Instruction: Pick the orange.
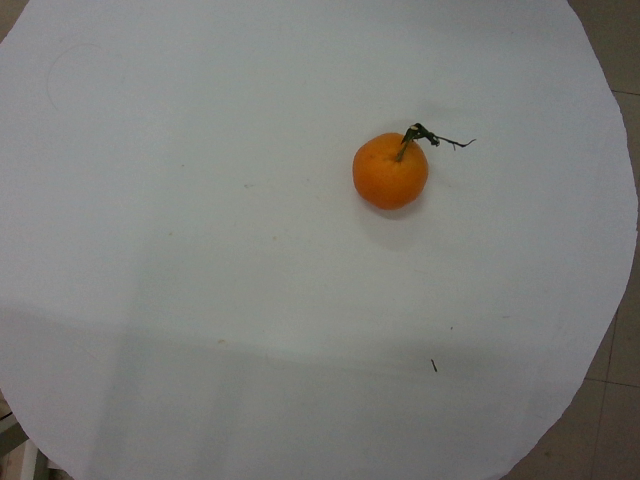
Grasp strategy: vertical